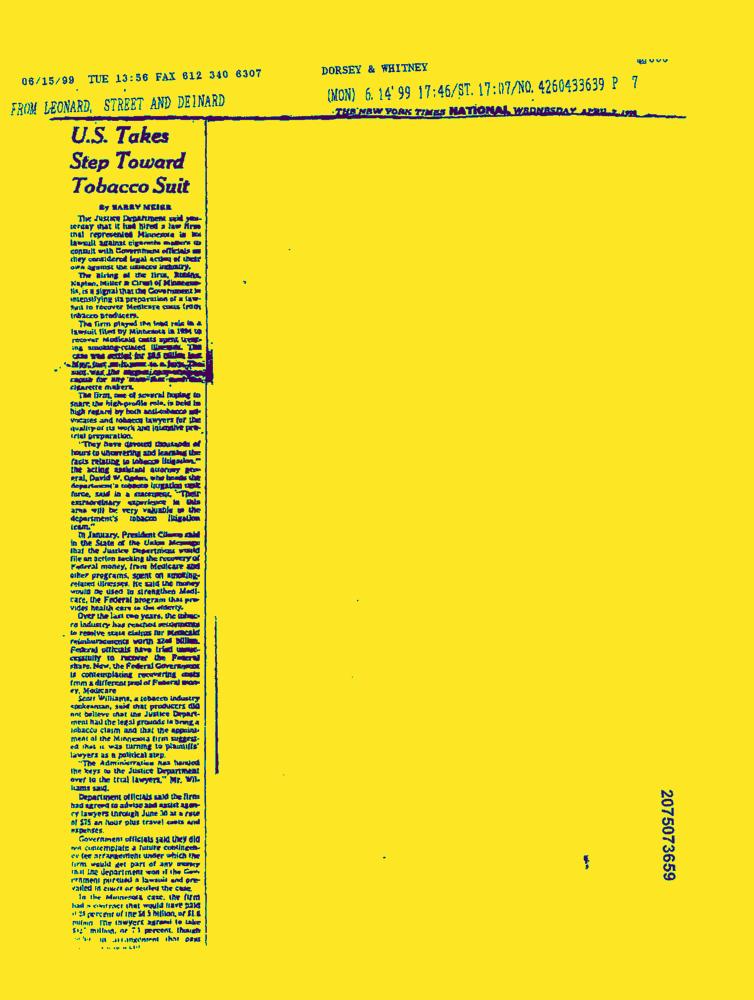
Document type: News-Article